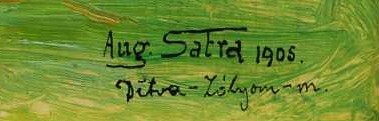
Signature of: augustin satra